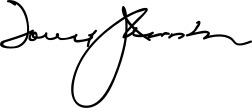
Signature of: david johnston